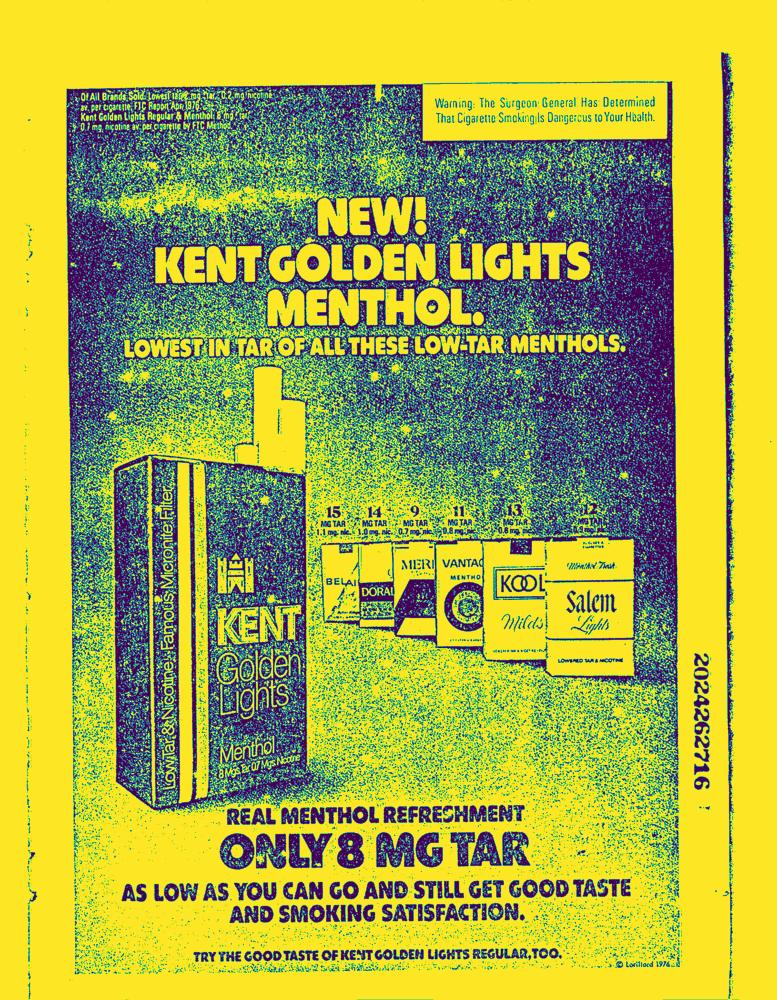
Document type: AD